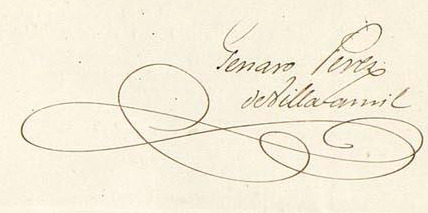
Signature of: genaro pérez villaamil